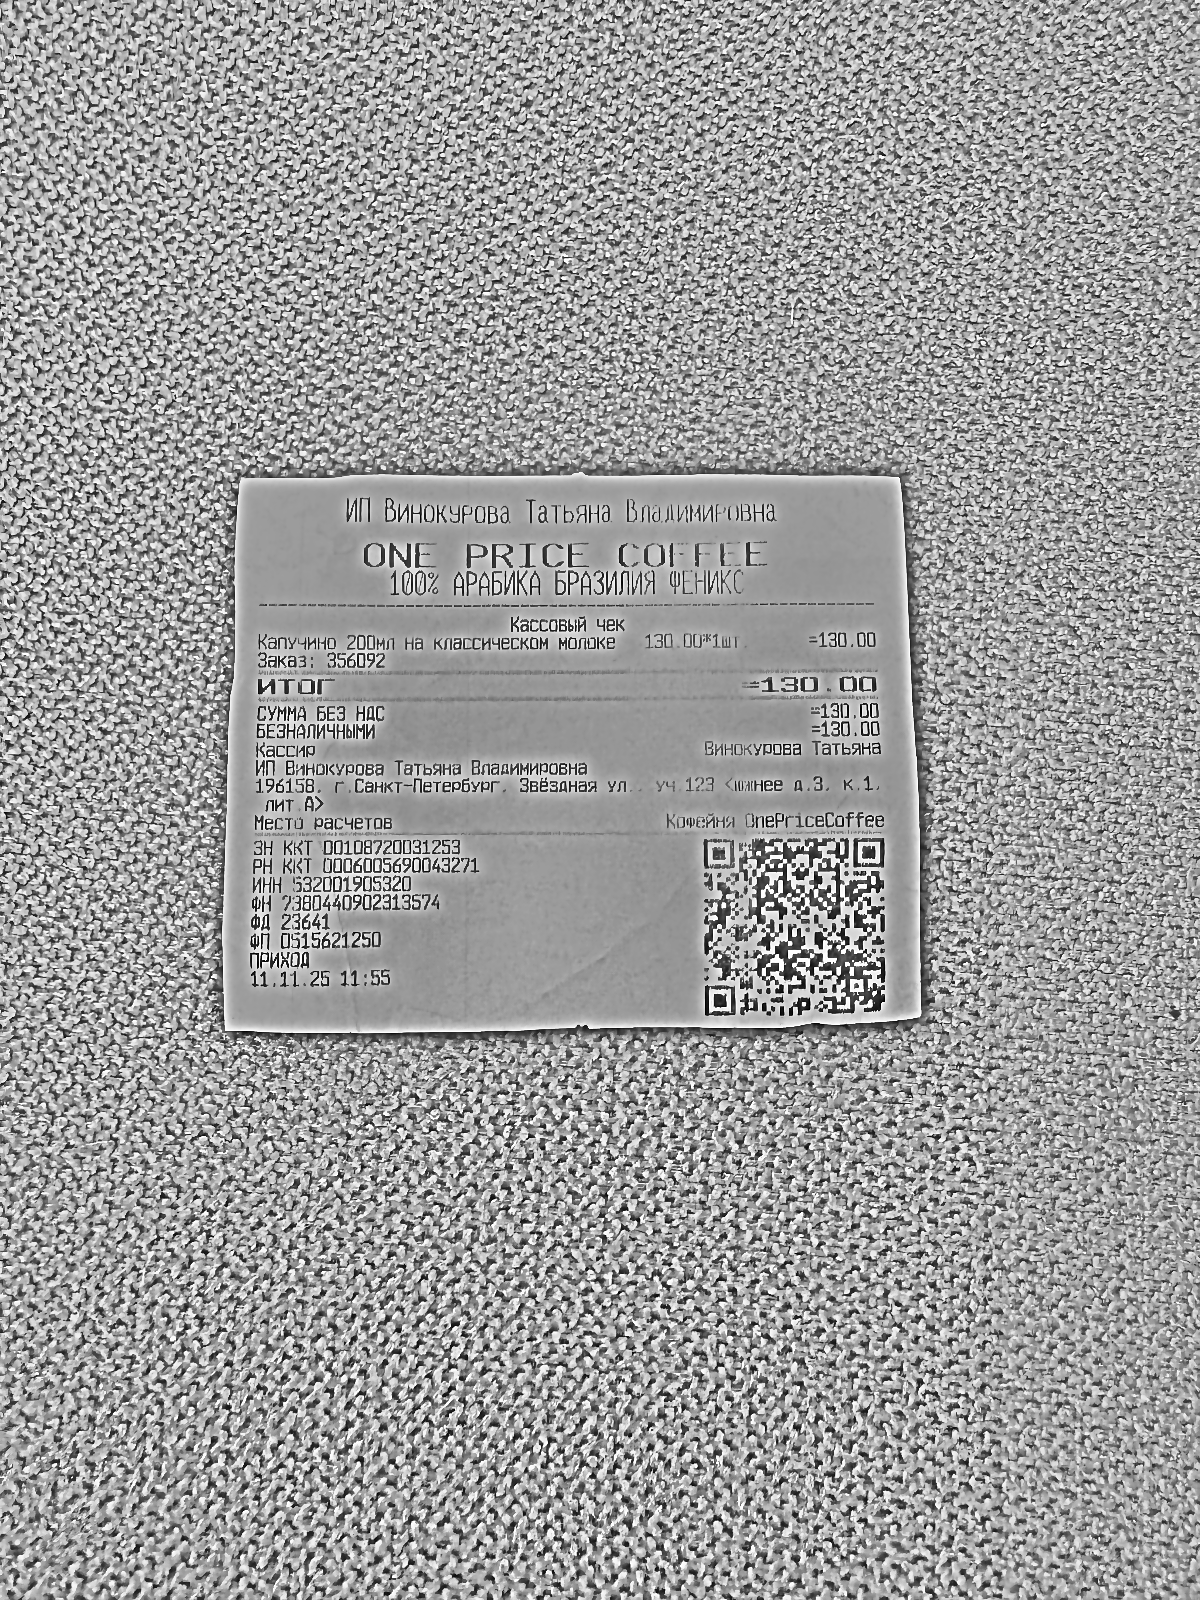
Продавец: ИП Винокурова Татьяна Владимировна
ИНН: 532001905320
Дата: 11.11.25
Товары: Капучино 200мл на классическом молоке
Количество: 1
Цена: 130.00
Сумма: 130.00
Итого: 130.00